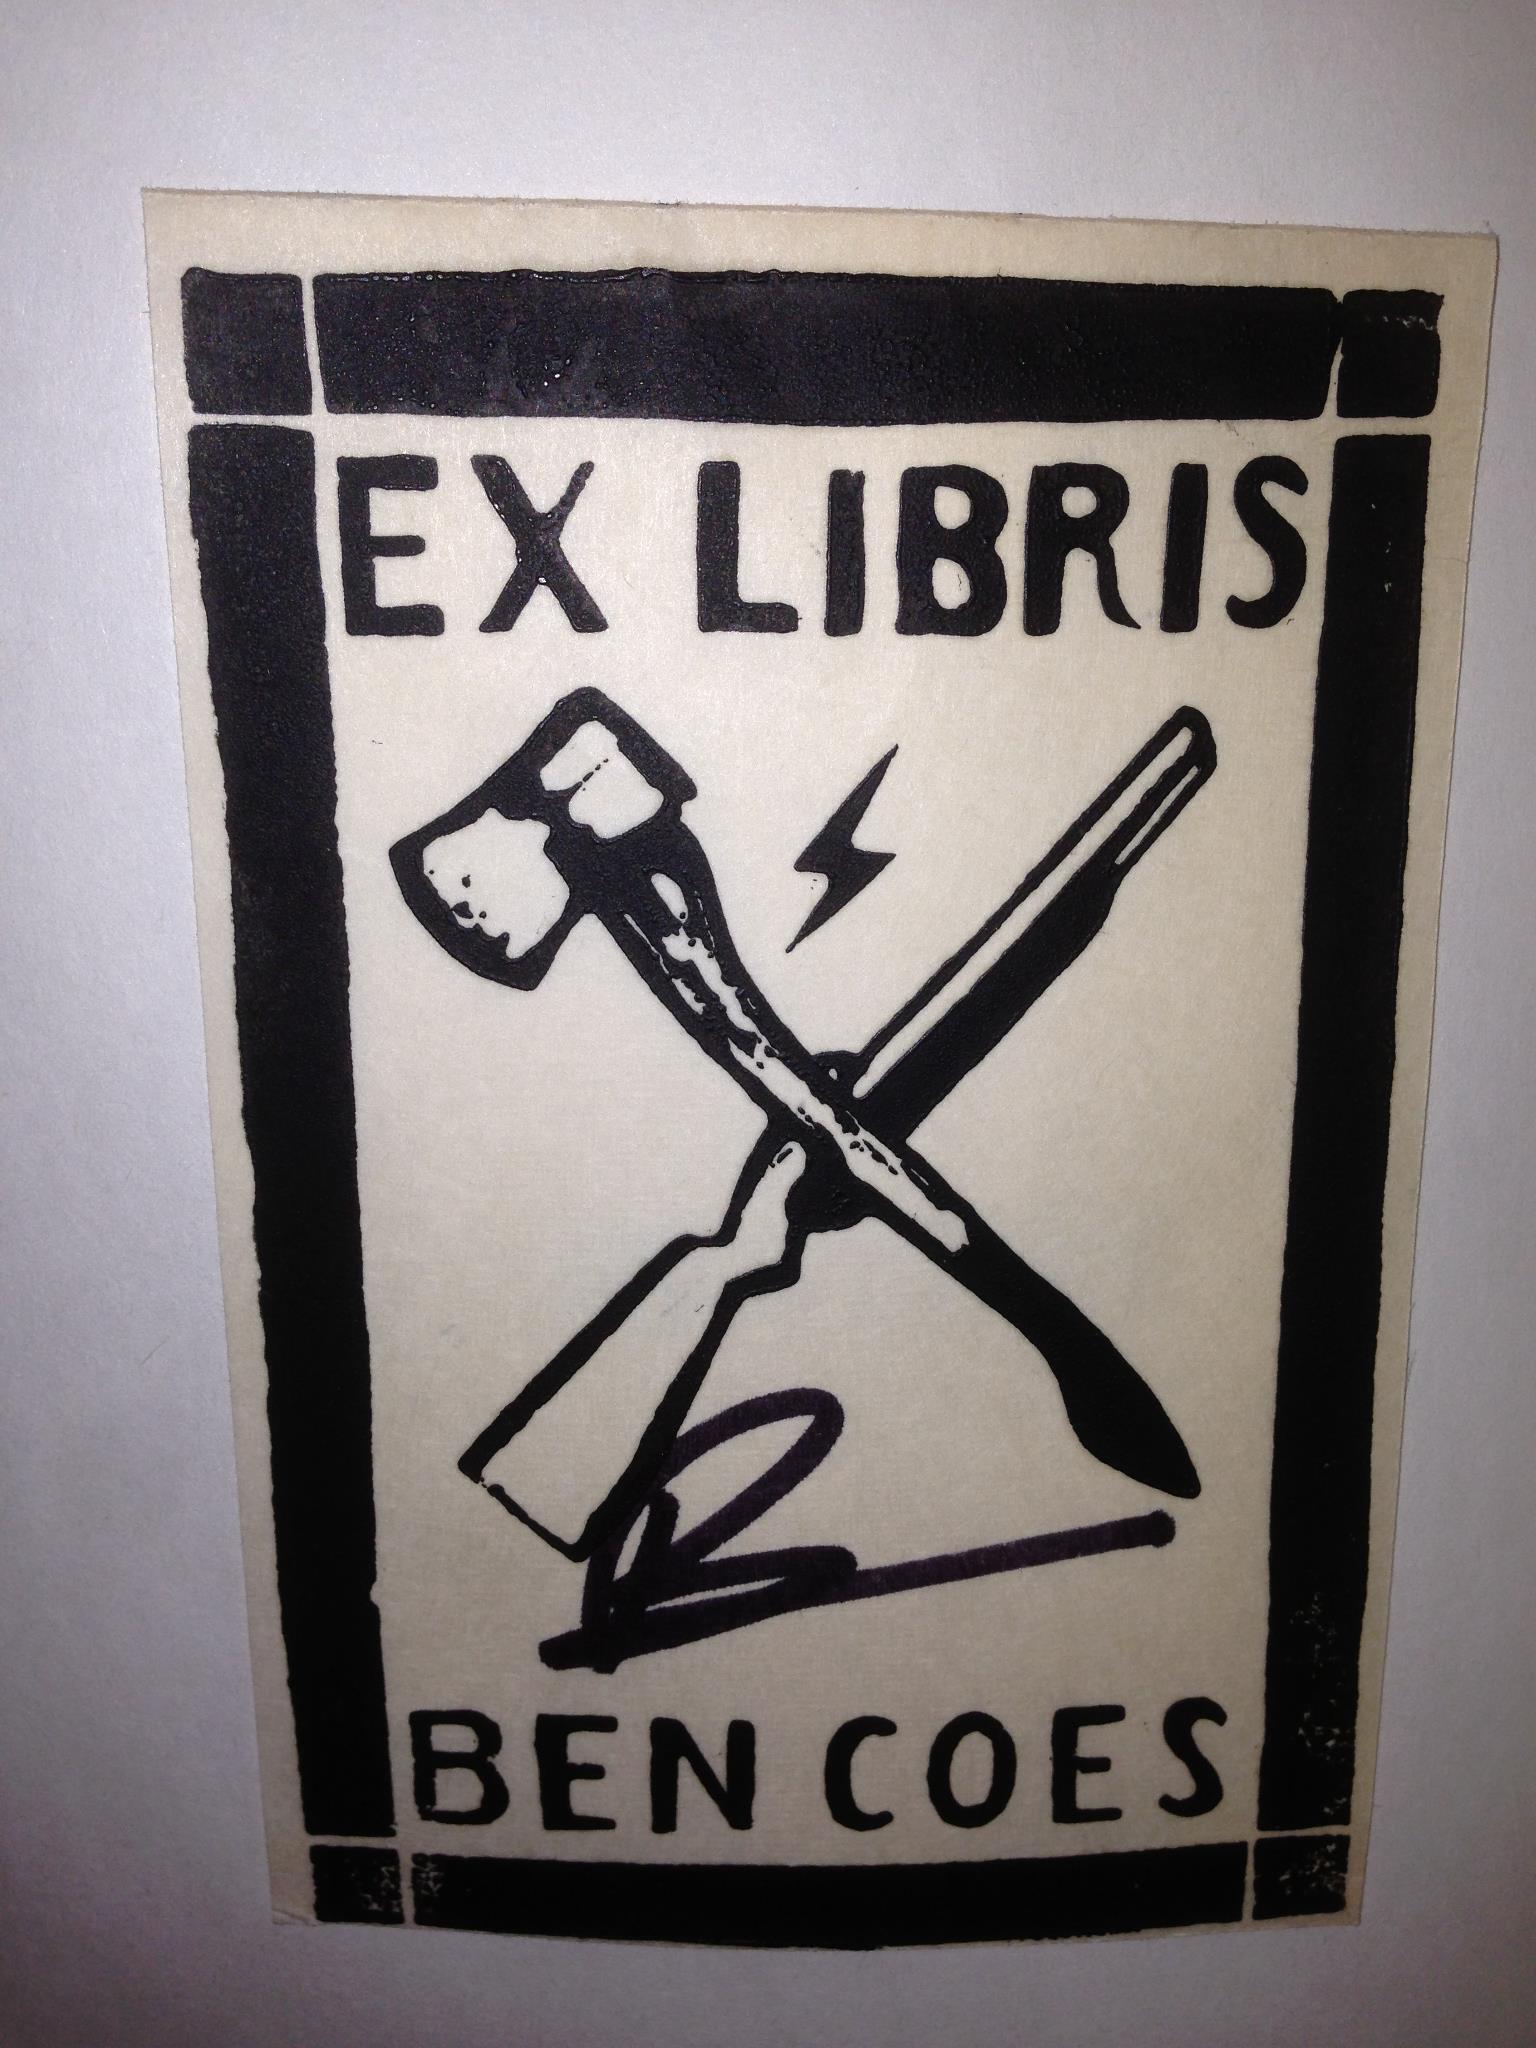
Signature of: ben coes